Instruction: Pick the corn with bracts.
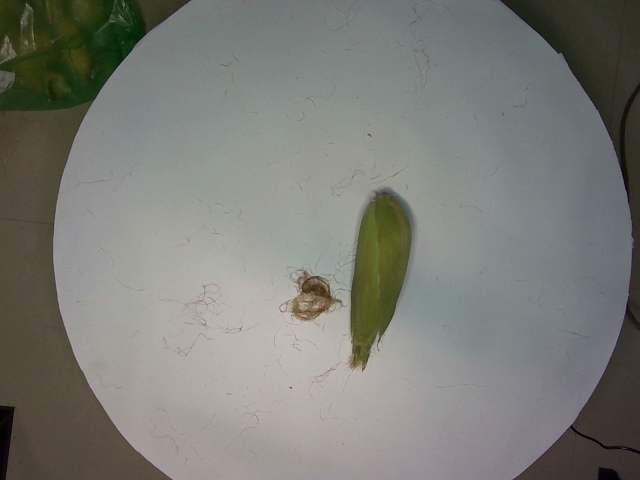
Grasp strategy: vertical